Question: What is the suspected problem?
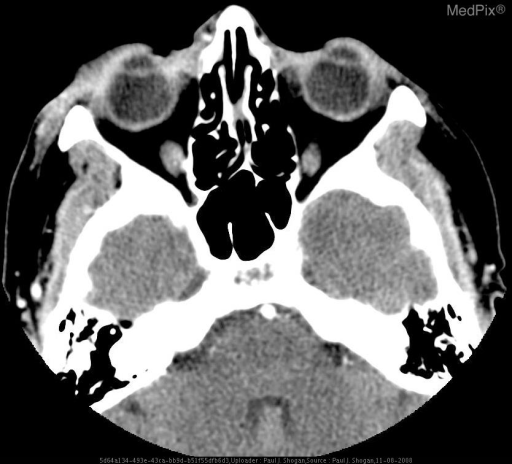
Answer: The findings suggest Contrast enhanced axial and coronal CT images reveal abnormal infiltration and thickening of the right preseptal soft tissues, extending into the right medial canthus. No postseptal extension is noted.  No peripheral enhancing fluid collections are seen.   Additionally, images demonstrate an enhancing lentiform mass along the superoposterior aspect of the right globe.. Contrast enhanced axial and coronal CT images reveal abnormal infiltration and thickening of the right preseptal soft tissues, extending into the right medial canthus. The postseptal fat is intact, and no posterior extension is noted.  No peripheral enhancing fluid collections are seen.. The patient might have a history of 58 yo woman with orbital cellulitis preceded by open lesion inferior to right eye..